Question: What are the imaging findings?
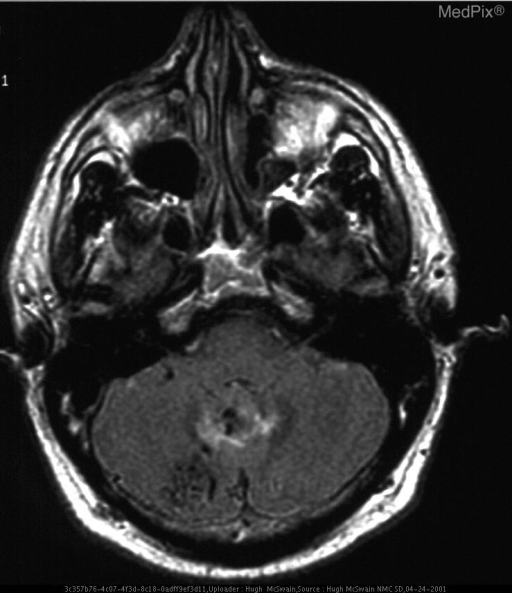
Answer: The imaging shows NCHCT demonstrates hemorrhage in the lateral ventricles and the fourth ventricle with intraparenchymal hemorrhage adjacent to this in the right cerebellum.  MRI demonstrates  multiple flow voids in the right cerebellum which enhance on post gadolinium images.  Angiography demonstrates right PICA aneurysm with a cerebellar AVM. MRI demonstrates multiple flow voids in the right cerebellum with a dilated serpentine flow void..